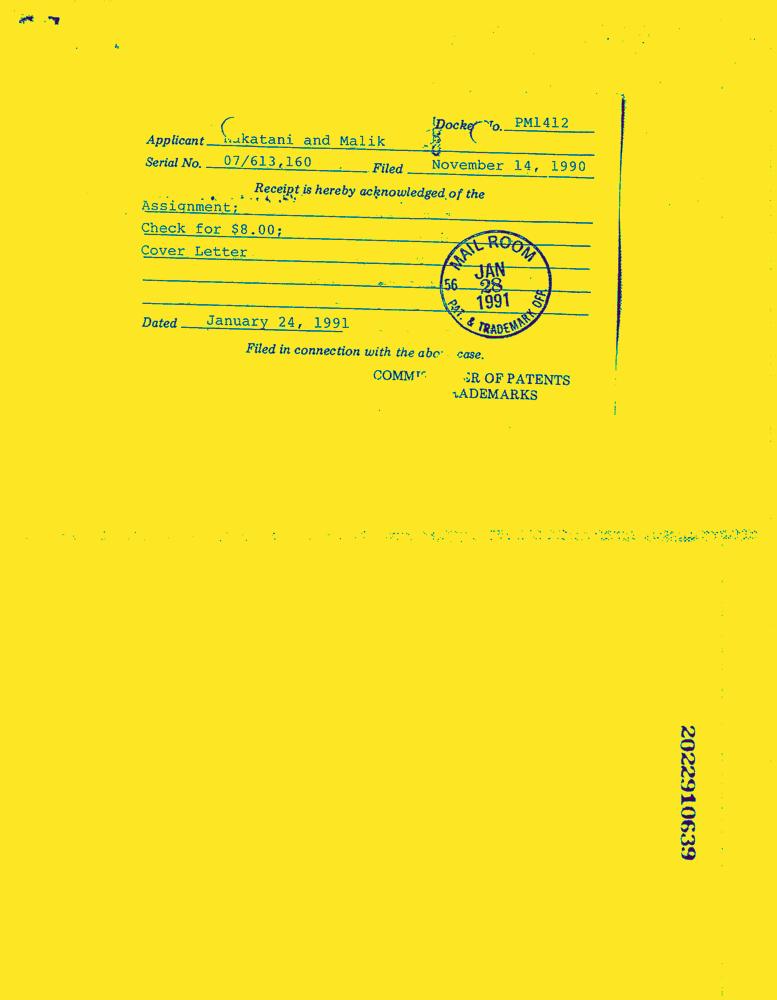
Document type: Invoice-Doc